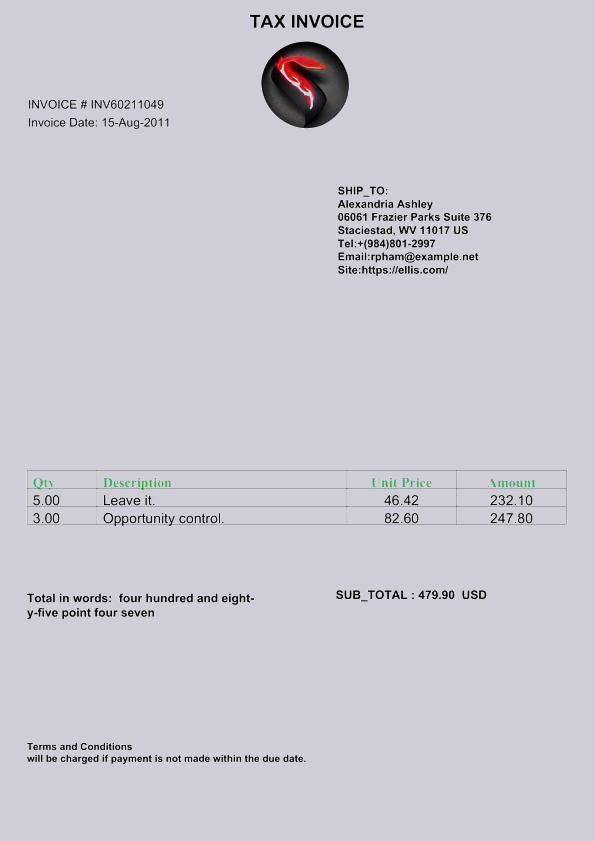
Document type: Invoice